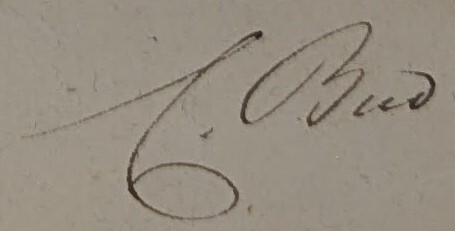
Signature of: q134369590